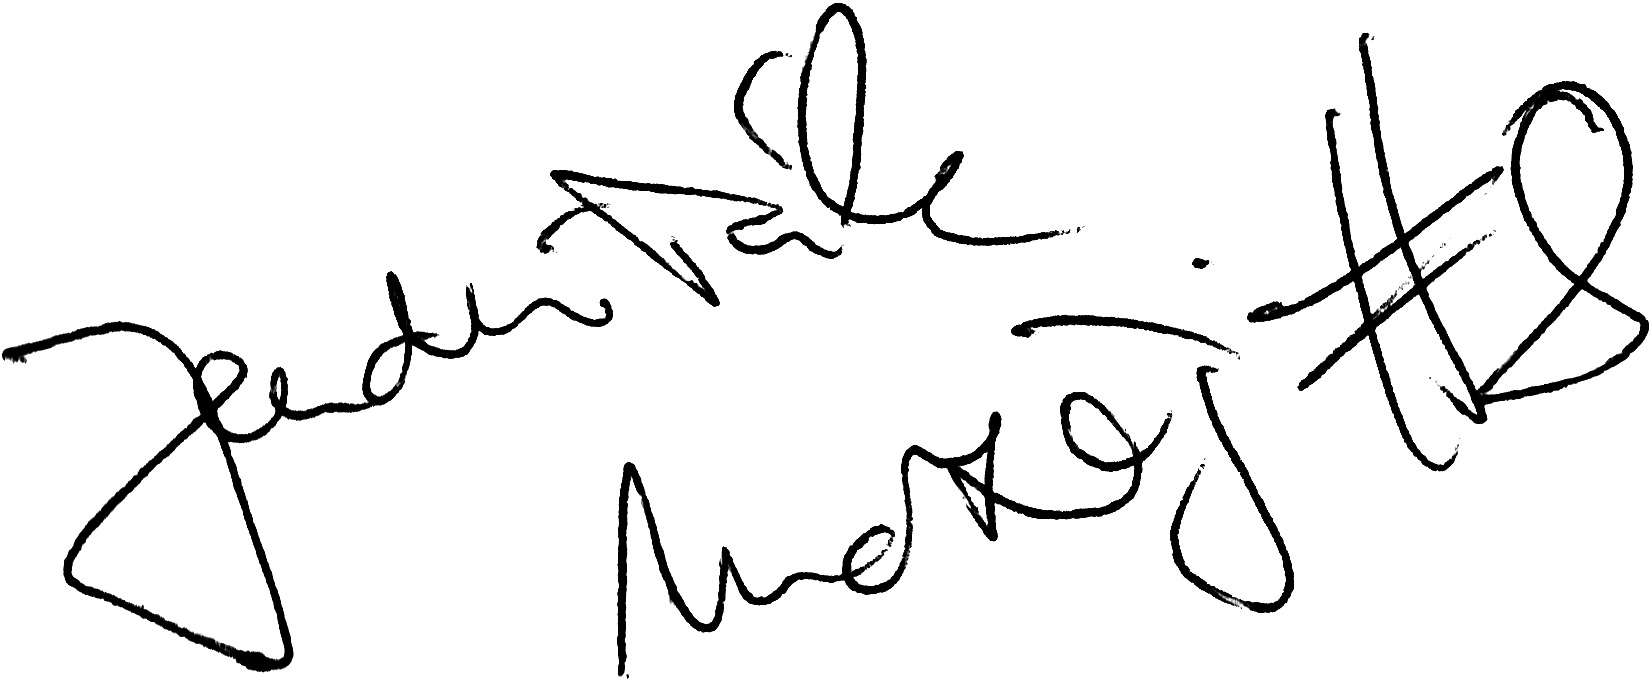
Signature of: matěj jendrišák